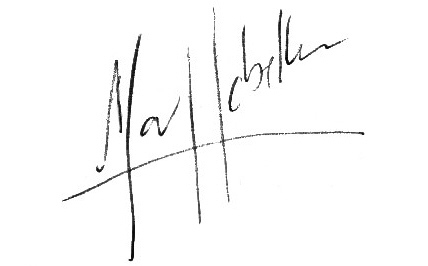
Signature of: manuel caballero